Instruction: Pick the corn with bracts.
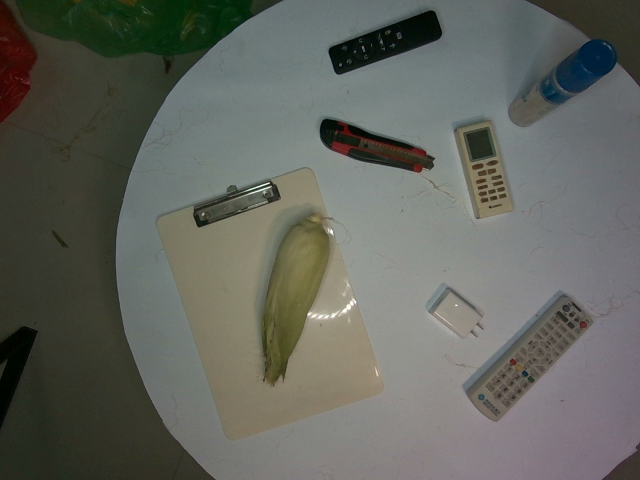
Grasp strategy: vertical